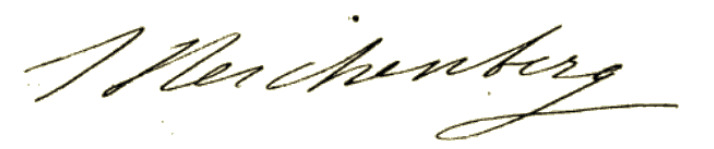
Signature of: suzanne reichenberg